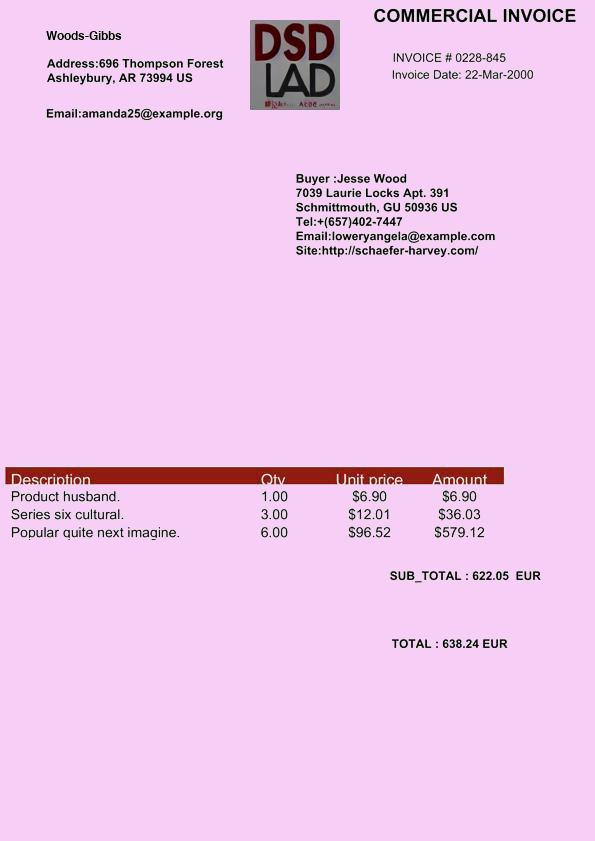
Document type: Invoice